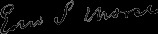
Signature of: edward s morse